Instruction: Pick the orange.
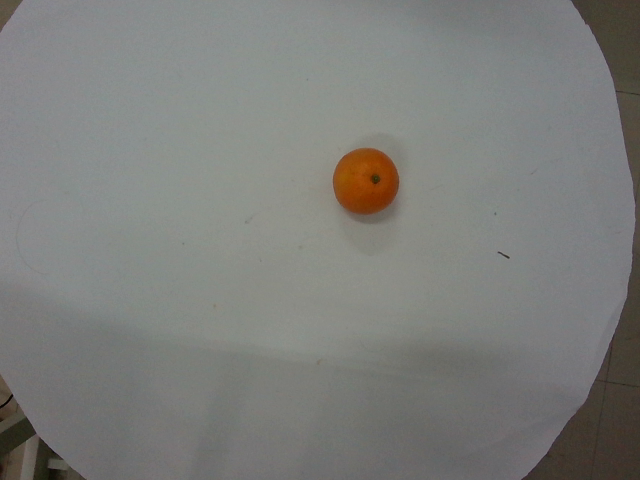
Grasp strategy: vertical